Question: What are the imaging findings?
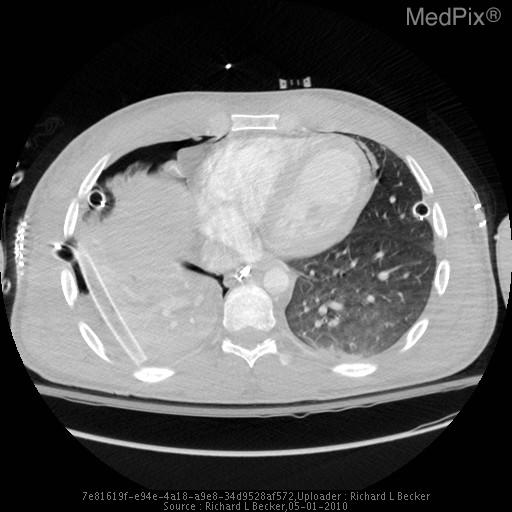
Answer: The imaging shows Thin rim of lucency surrounding the cardiac shadow. Previous Chest CT showed a small amount of pericardial air at the apex. Review of prior CT scan reveals trace pneumopericardium at the apex..